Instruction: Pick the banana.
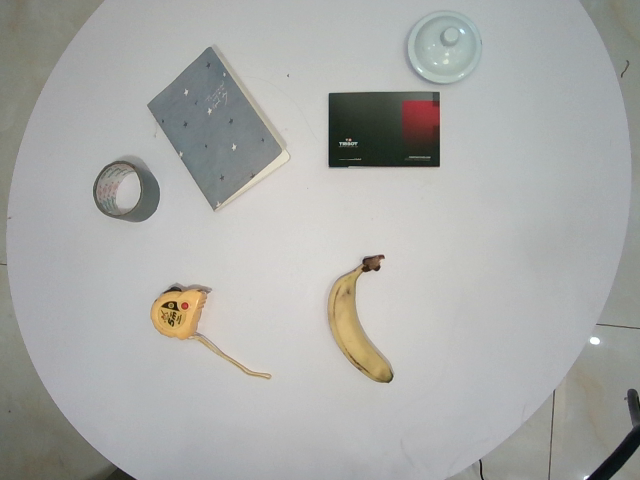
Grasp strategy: vertical